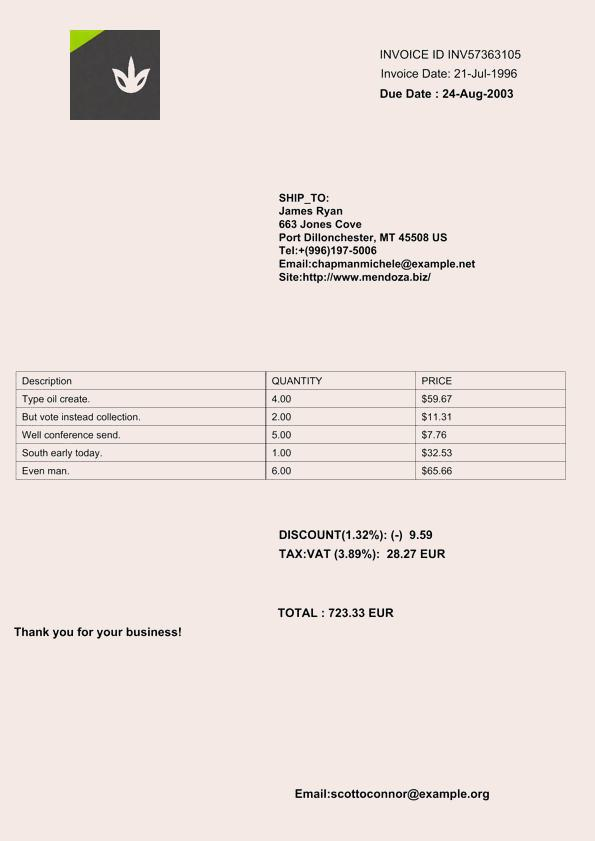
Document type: Invoice